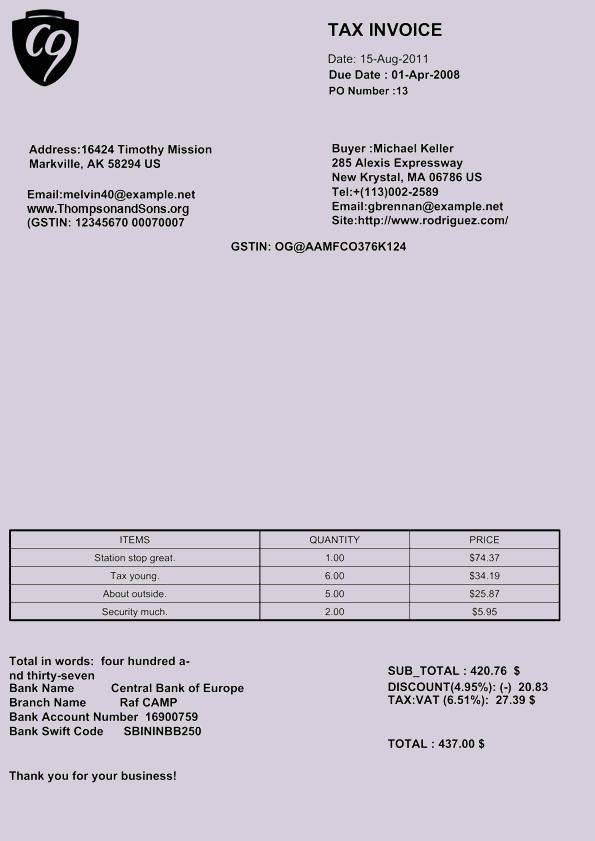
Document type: Invoice